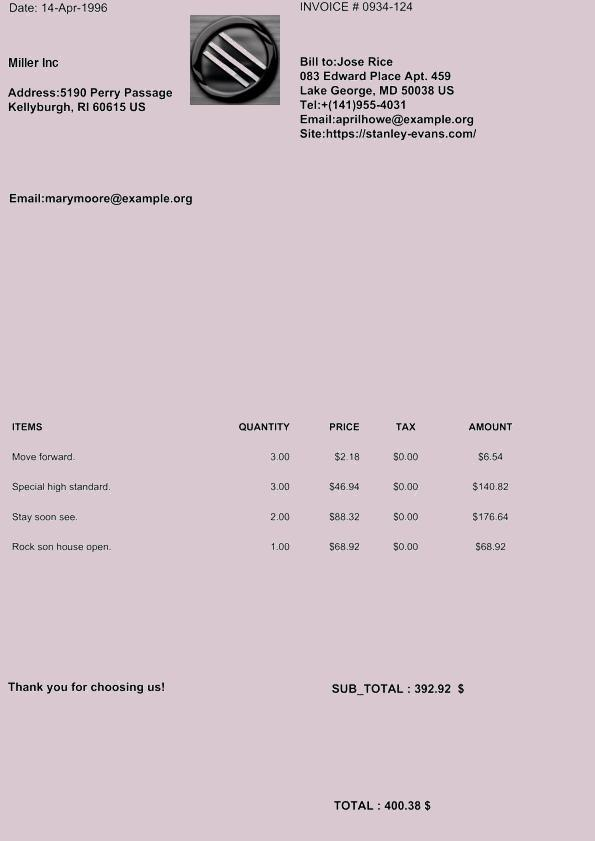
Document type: Invoice